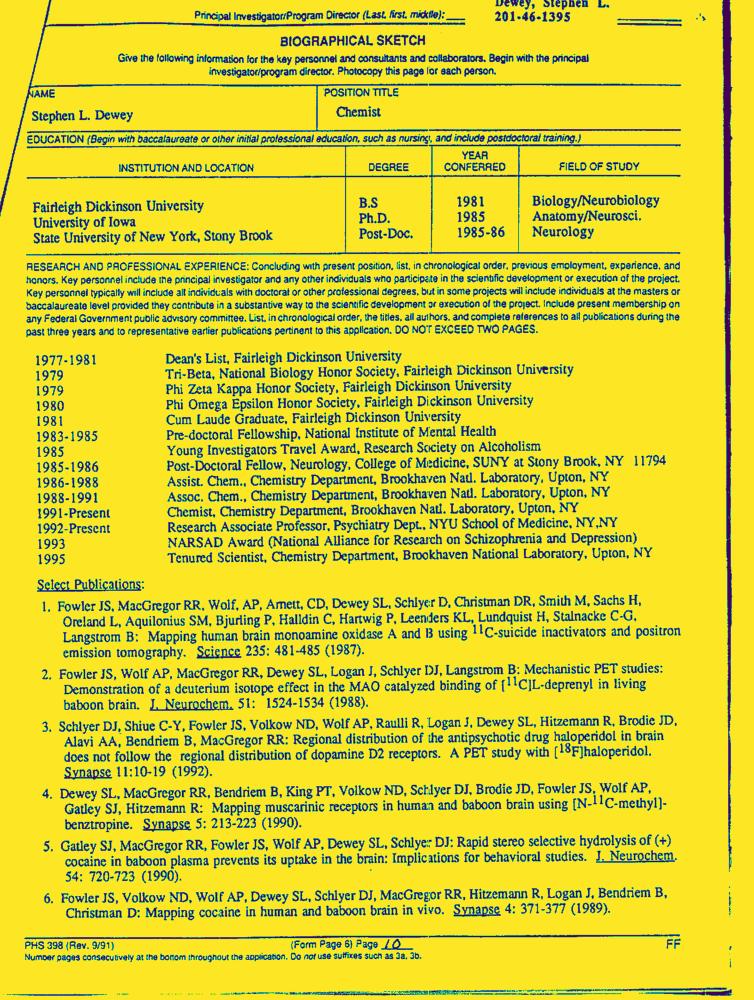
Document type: Resume-Doc